Question: What is the potential diagnosis?
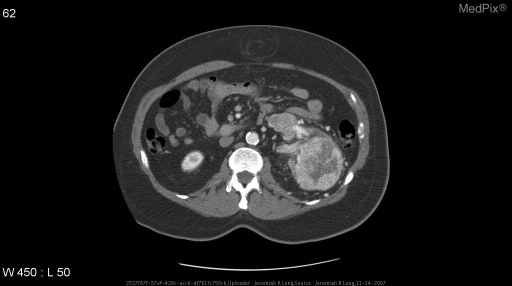
Answer: The possible diagnosis includes Renal cell carcinoma
Oncocytoma
Metastatic disease.